Question: How does the patient history play a role?
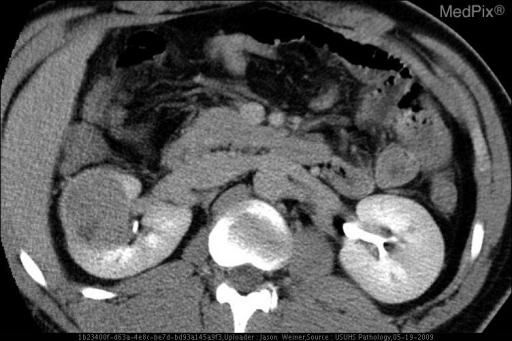
Answer: The patient's history of A 55-year-old man complains of blood in his urine. is key in understanding the case.